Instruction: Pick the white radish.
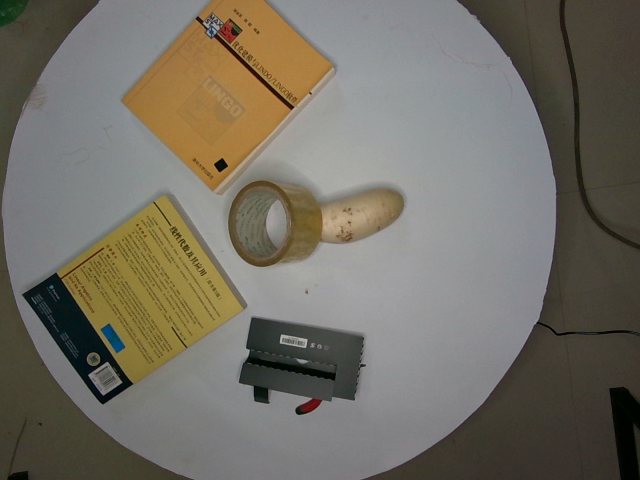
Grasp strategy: vertical